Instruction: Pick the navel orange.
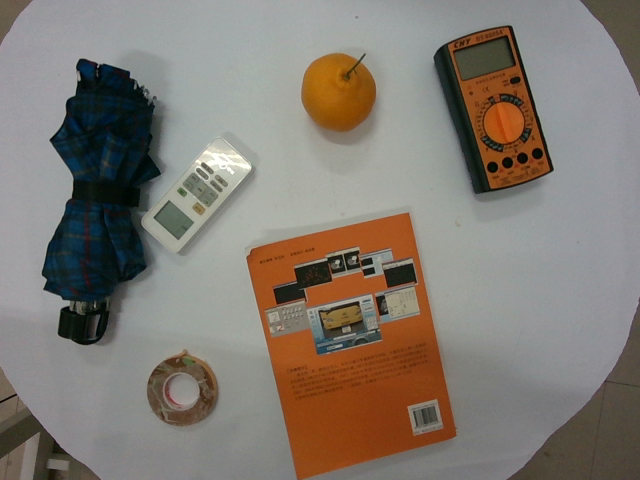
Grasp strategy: vertical